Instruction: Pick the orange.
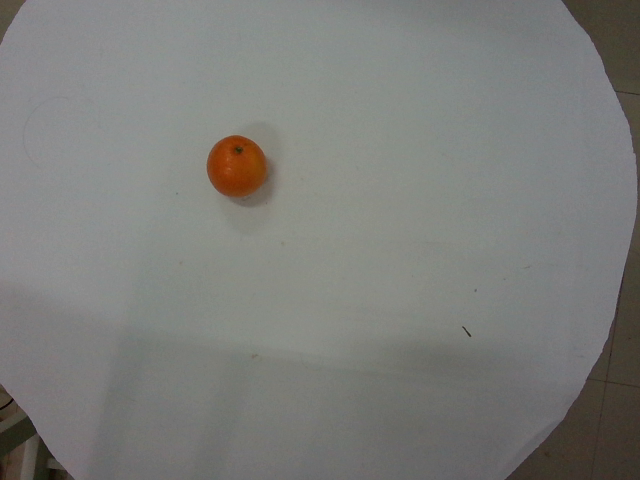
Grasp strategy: vertical